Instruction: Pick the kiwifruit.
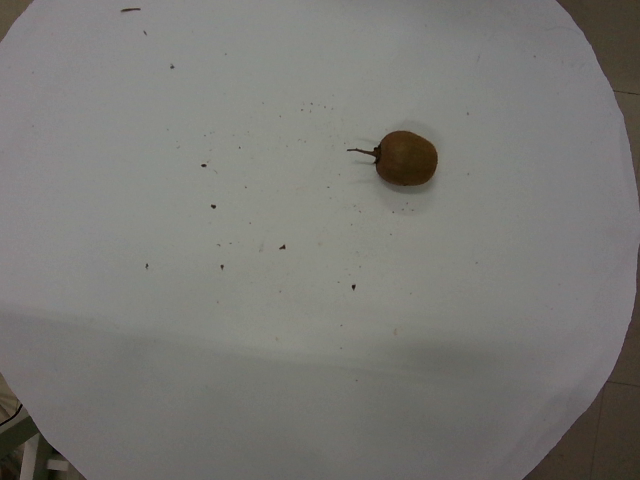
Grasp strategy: vertical